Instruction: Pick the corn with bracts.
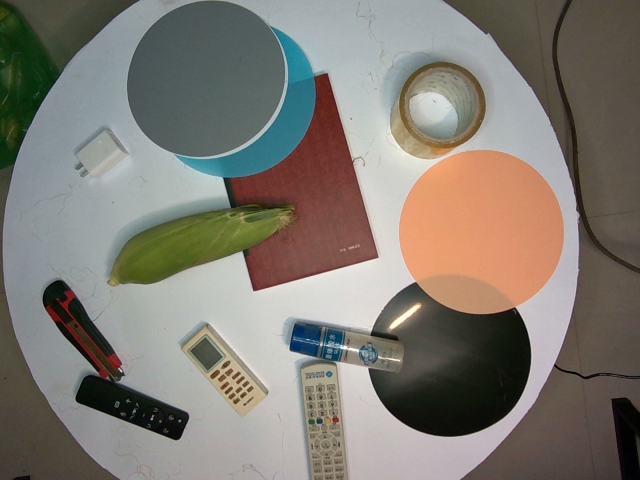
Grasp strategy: vertical